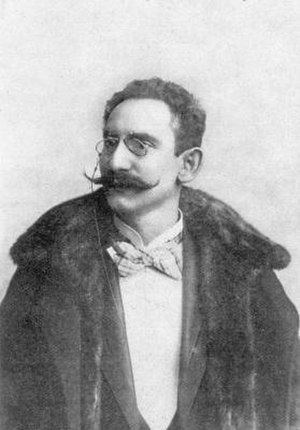
Català: Hermann Keidanz (Keidanski), jugador d'escacs prussià Deutsch: Hermann Keidanz (Keidanski), preußischer Schachspieler und -komponist English: Hermann Keidanz (Keidanski), chess player and chess composer from Prussia